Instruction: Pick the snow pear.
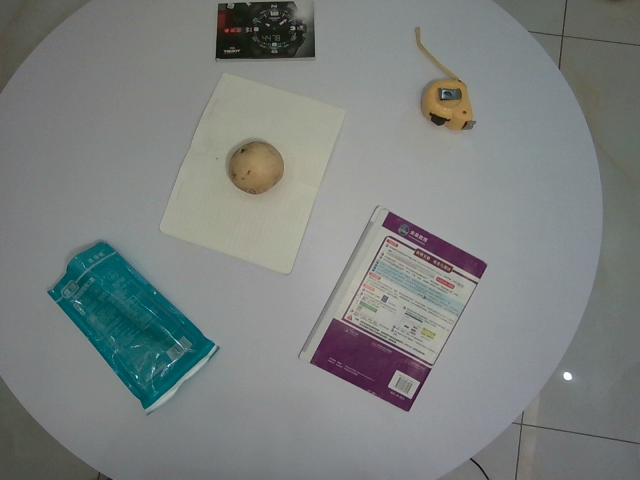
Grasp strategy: vertical